Question: What do the imaging results show?
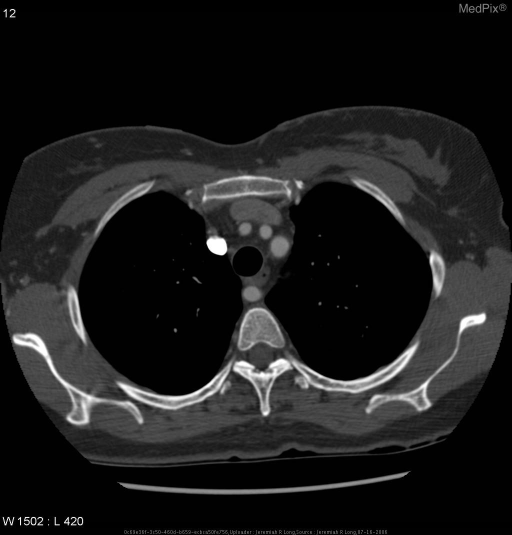
Answer: The imaging shows CT examination of the chest performed with IV contrast according to a PE/DVT protocol demonstrated an aberrant right subclavian artery.  The mediastinum was otherwise unremarkable.  There was no pulmonary embolism detected. CT examination of the chest with IV contrast performed accoring to a PE/DVT protocol demonstrated an aberrant right subclavian artery.  The mediastinum was otherwise unremarkable.  There was no pulmonary embolism detected..